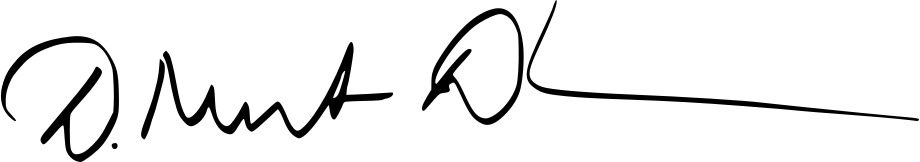
Signature of: milton dick